Question: What was observed in the imaging?
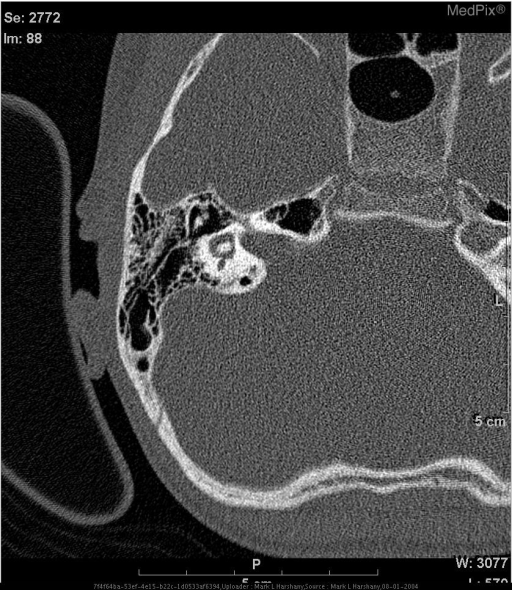
Answer: The imaging shows High-resolution CT through the petrous bone in axial section shows a cystic cochleovestibular malformation of both ears.  The bilateral cochlear turns are incomplete with a small appearance of the apex (last cochlear turn).  The bilateral semicircular canals are abnormal with dilatation of the posterior and lateral semicircular canals. The vesibule is dilated on both sides.  The vestibular aqueduct appears normal.
The findings are bilateral although more pronounced on the right. Right temporal bone - vestibular aqueduct normal but posterior and lateral semicircular canals are dilated. Distortion of vestibule is not appreciated on this image..